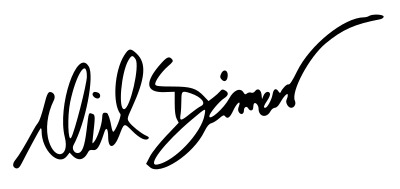
Signature of: neil diamond